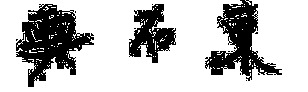
Signature of: azuma koshiishi